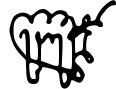
Signature of: sulkhan saba orbeliani